Question: Describe the condition in detail:
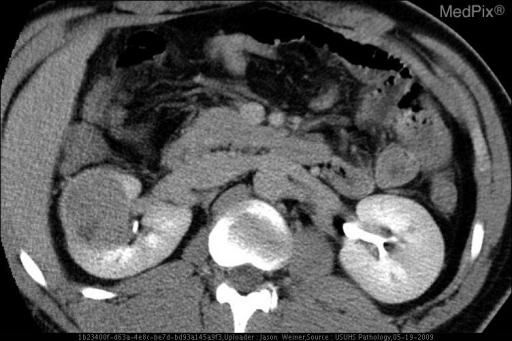
Answer: The disease is discussed as: Renal cancer is the seventh leading malignant condition affecting men and the twelfth among women.(1)  Renal cell carcinoma (RCC) arises from the renal tubular epithelium, and accounts for approximately eighty-five percent of renal cancers.  The classic triad presentation of RCC includes flank pain, hematuria and a palpable abdominal mass.  These three findings are only seen in approximately ten percent of cases, and currently most cases are detected incidentally on imaging studies.  Gross or microscopic hematuria is the most reliable symptom, but may be intermittent indicating the neoplasm may remain silent until it attains a particular size.  Therefore, imaging studies of the genitourinary tract should be performed on any patient older than forty years of age with hematuria.

Traditionally, RCC has been classified based on histology.  In the past two decades, molecular genetic investigations of RCC have led to recurring chromosomal abnormalities occurring with specific RCC histological subtypes.  Therefore, in 2004, the World Health Organization (WHO) integrated these consistent genetic abnormalities into the previous classification of renal neoplasms.  Moreover, observations have indicated associated inherited cancer syndromes, which were reflected in the new WHO classification system.  Of these subtypes, the most relevant subtypes include:  Clear Cell (conventional), Papillary and Chromophobe, accounting for approximately seventy percent, fifteen to twenty percent, and five to ten percent of renal neoplasms, respectively.(1)  The remaining subtypes are extremely less common.

Clear cell renal carcinoma (Figure 4), usually occurs as a solitary unilateral lesion from the proximal tubular epithelium.  The growth pattern can be varied, but ranges from solid, trabecular or tubular.  Histologically, the cells can have a rounded or polygonal shape, with clear or granular cytoplasm.  The neoplastic cells have intracytoplasmic glycogen and lipids, which are dissolved during the preparation of the biopsy, giving the cells their clear appearance seen microscopically.  The lipid containing cells in this subtype give the neoplasm its classic golden/yellow color on gross observation.(2)

Papillary carcinoma (Figure 3) is characterized by a papillary growth pattern, with the papillary projections having a fibrovascular core consisting of foamy macrophages.  There are two subtypes of papillary carcinoma recognized and  differentiated by histomorphological characteristics.  Type I neoplasms have a monolayer of cells with little cytoplasm.  Type II neoplasms have an abundant eosinophilic cytoplasm and typically distinct nucleoli.(3)

Chromophobe renal carcinoma (Figure 5) is usually situated around blood vessels arranged in sheets.  This neoplasm is composed of pale eosinophilic cells, often with a perinuclear halo.  Abrahams et al found accentuated cell borders and a combination of hyperchromatic wrinkled nuclei, and perinuclear halos were the three most often associated histological features associated with this subtype.(4)	Collecting duct renal carcinoma (CDC), or Bellini duct carcinoma, is an extremely rare entity, accounting for less than one percent of renal neoplasms.  The neoplasm is located centrally with a gray appearance.  Its borders are irregular and infiltrative with a so-called hobnail pattern. This subtype has been shown to have various histological patterns within a single neoplasm ranging from duct-like to papillary architecture, and therefore has been known to be misdiagnosed.  This disease usually is diagnosed in advanced stage, and with its high rate of metastasis has a dismal prognosis.(5)

Renal medullary carcinoma (RMC) is an extremely rare entity and associated with the sickle cell trait.  Histologically, the neoplasm resembles CDC and grossly resembles urothelial carcinoma by its location, pattern and grade.  RMC can be arranged in solid sheets, but usually in a reticular pattern with yolk sac-like areas.  Furthermore, this neoplasm is typically found in the age range between ten to forty years with a male predominance.(1,2)